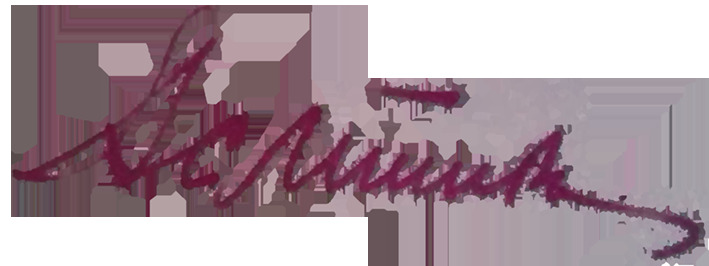
Signature of: q12157728